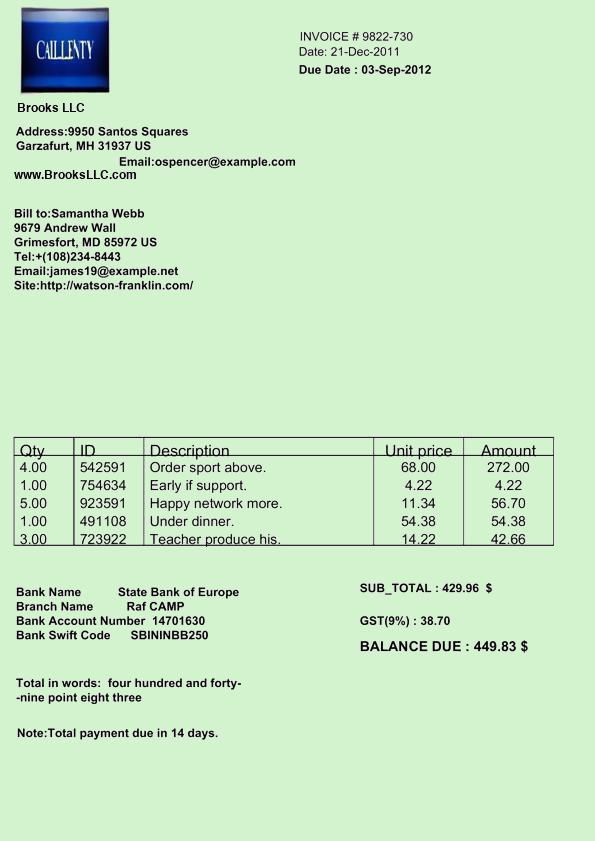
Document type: Invoice